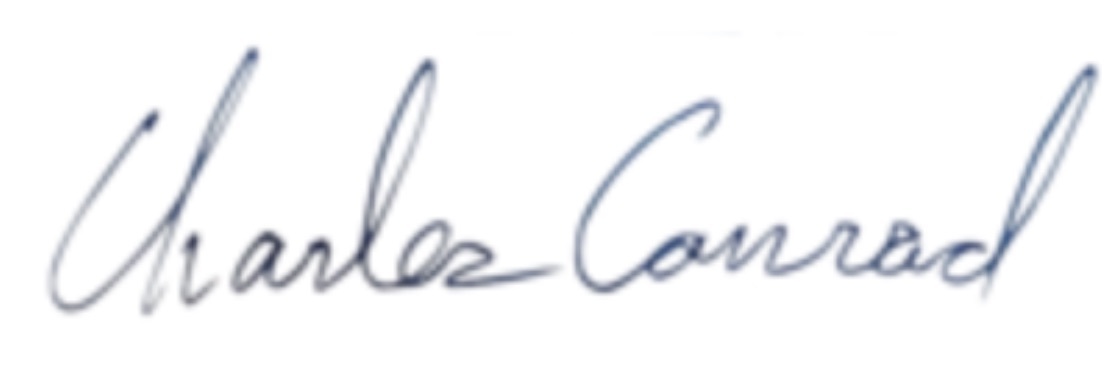
Signature of: charlie conrad